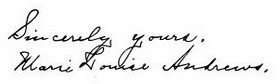
Signature of: marie louise andrews